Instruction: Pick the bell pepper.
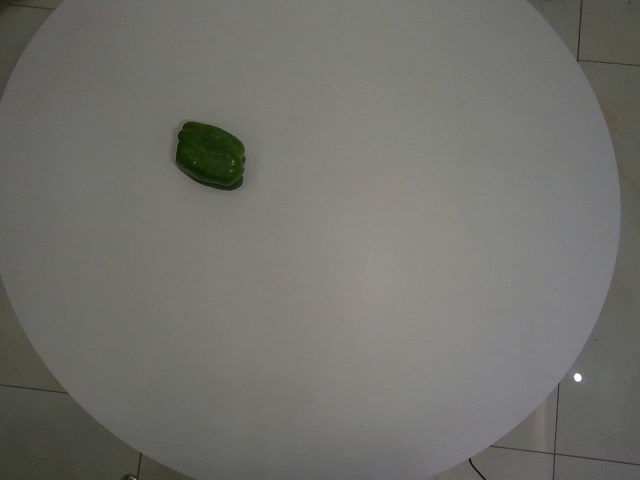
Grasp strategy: vertical